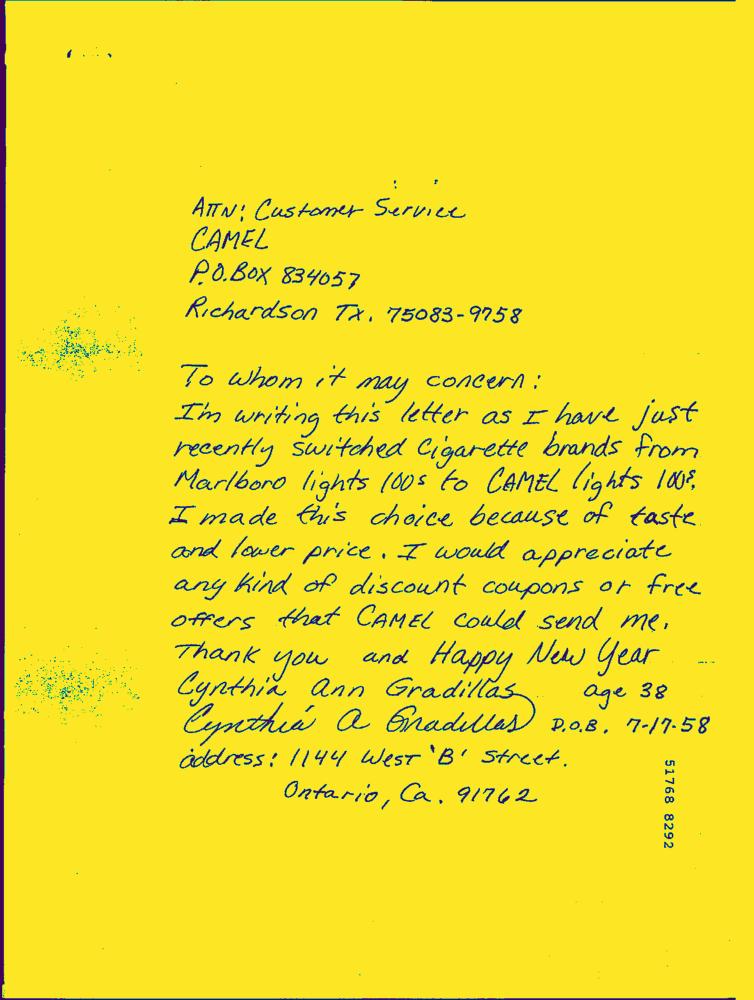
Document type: Hand-Written